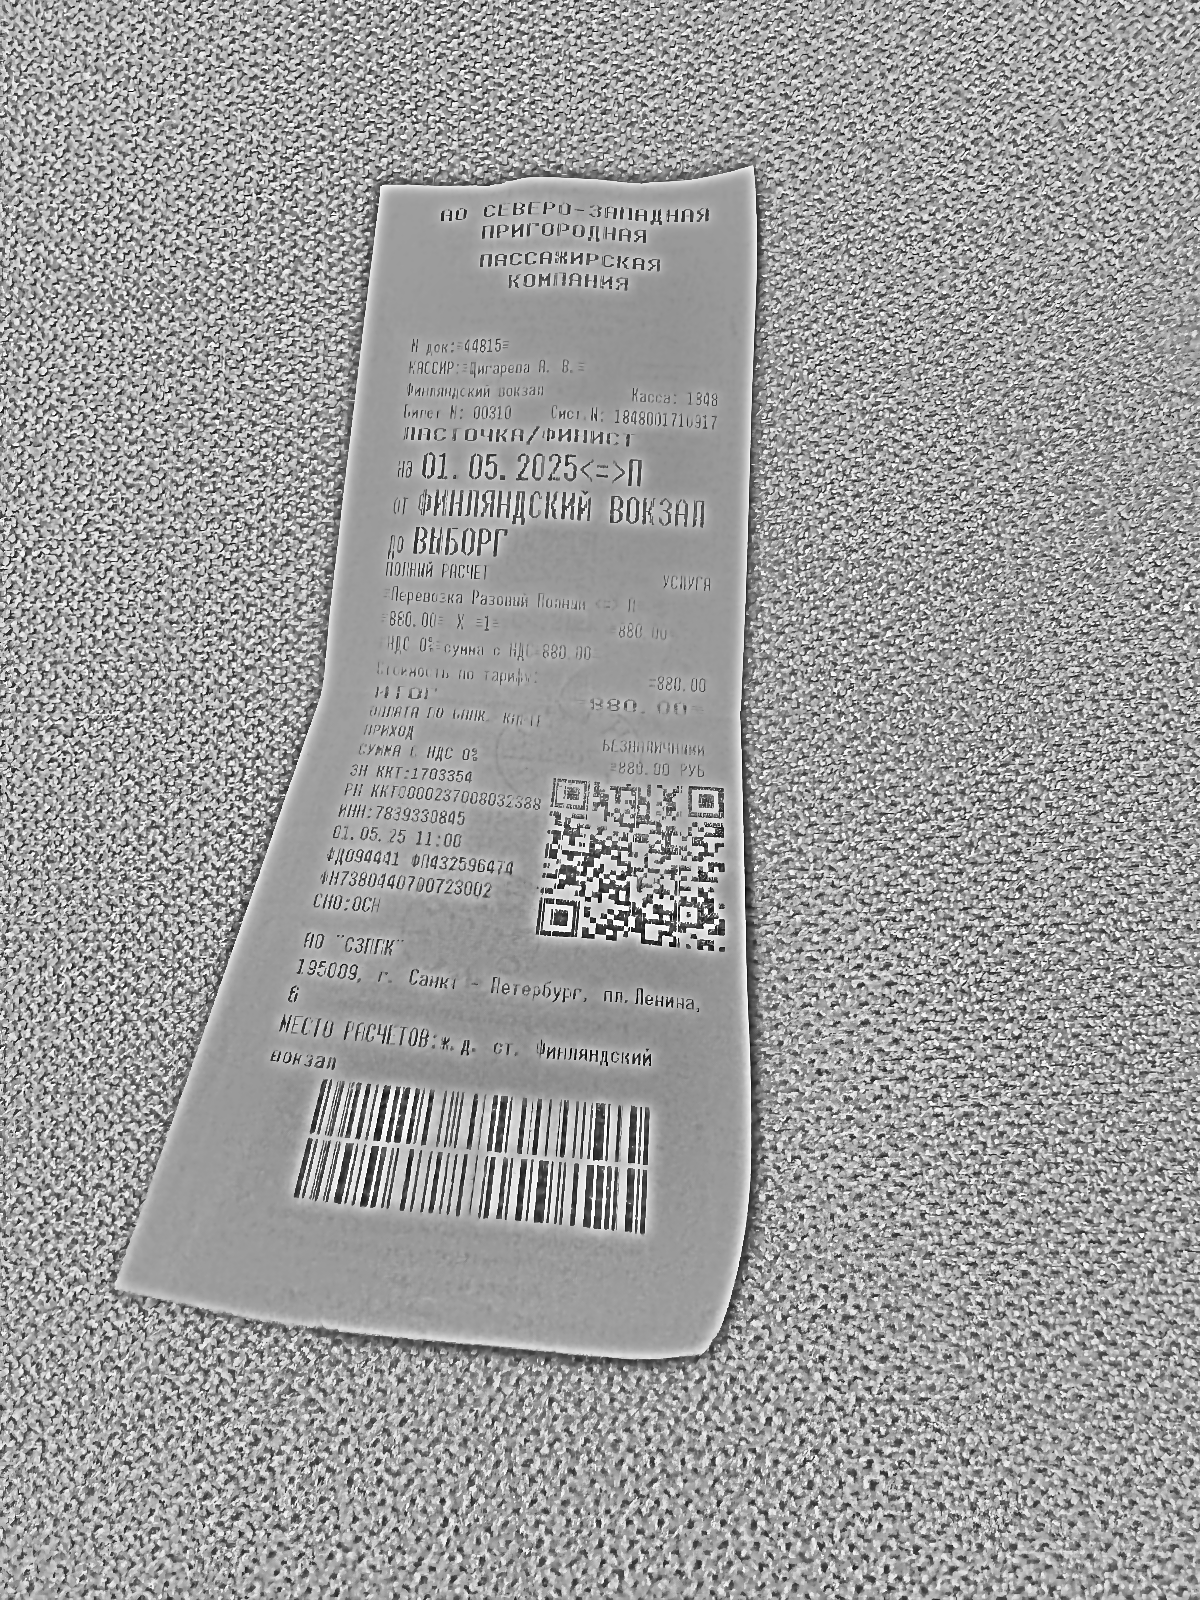
Продавец: АО "СЗППК"
ИНН: 7839330845
Дата: 01.05.25
Товары: Перевозка Разовый Полный
Количество: 1
Цена: 880.00
Сумма: 880.00
Итого: 880.00